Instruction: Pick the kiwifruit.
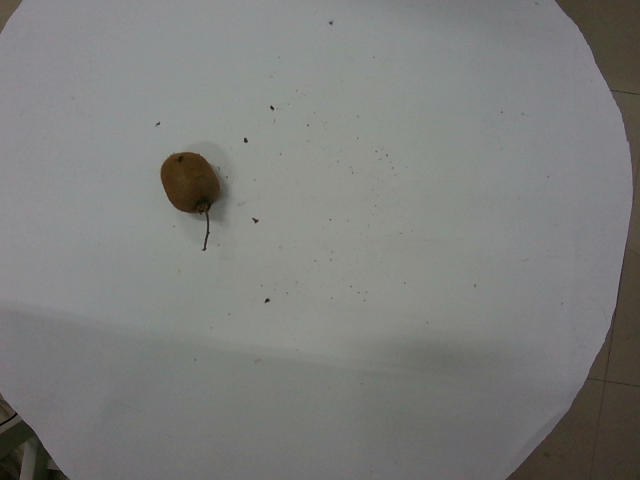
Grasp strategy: vertical